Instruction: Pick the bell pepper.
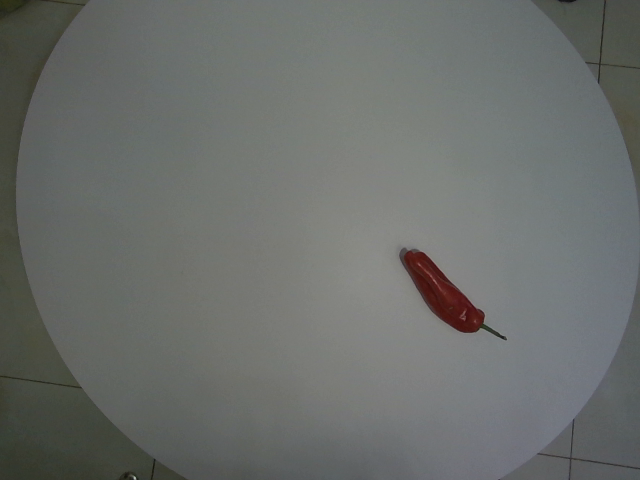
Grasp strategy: vertical